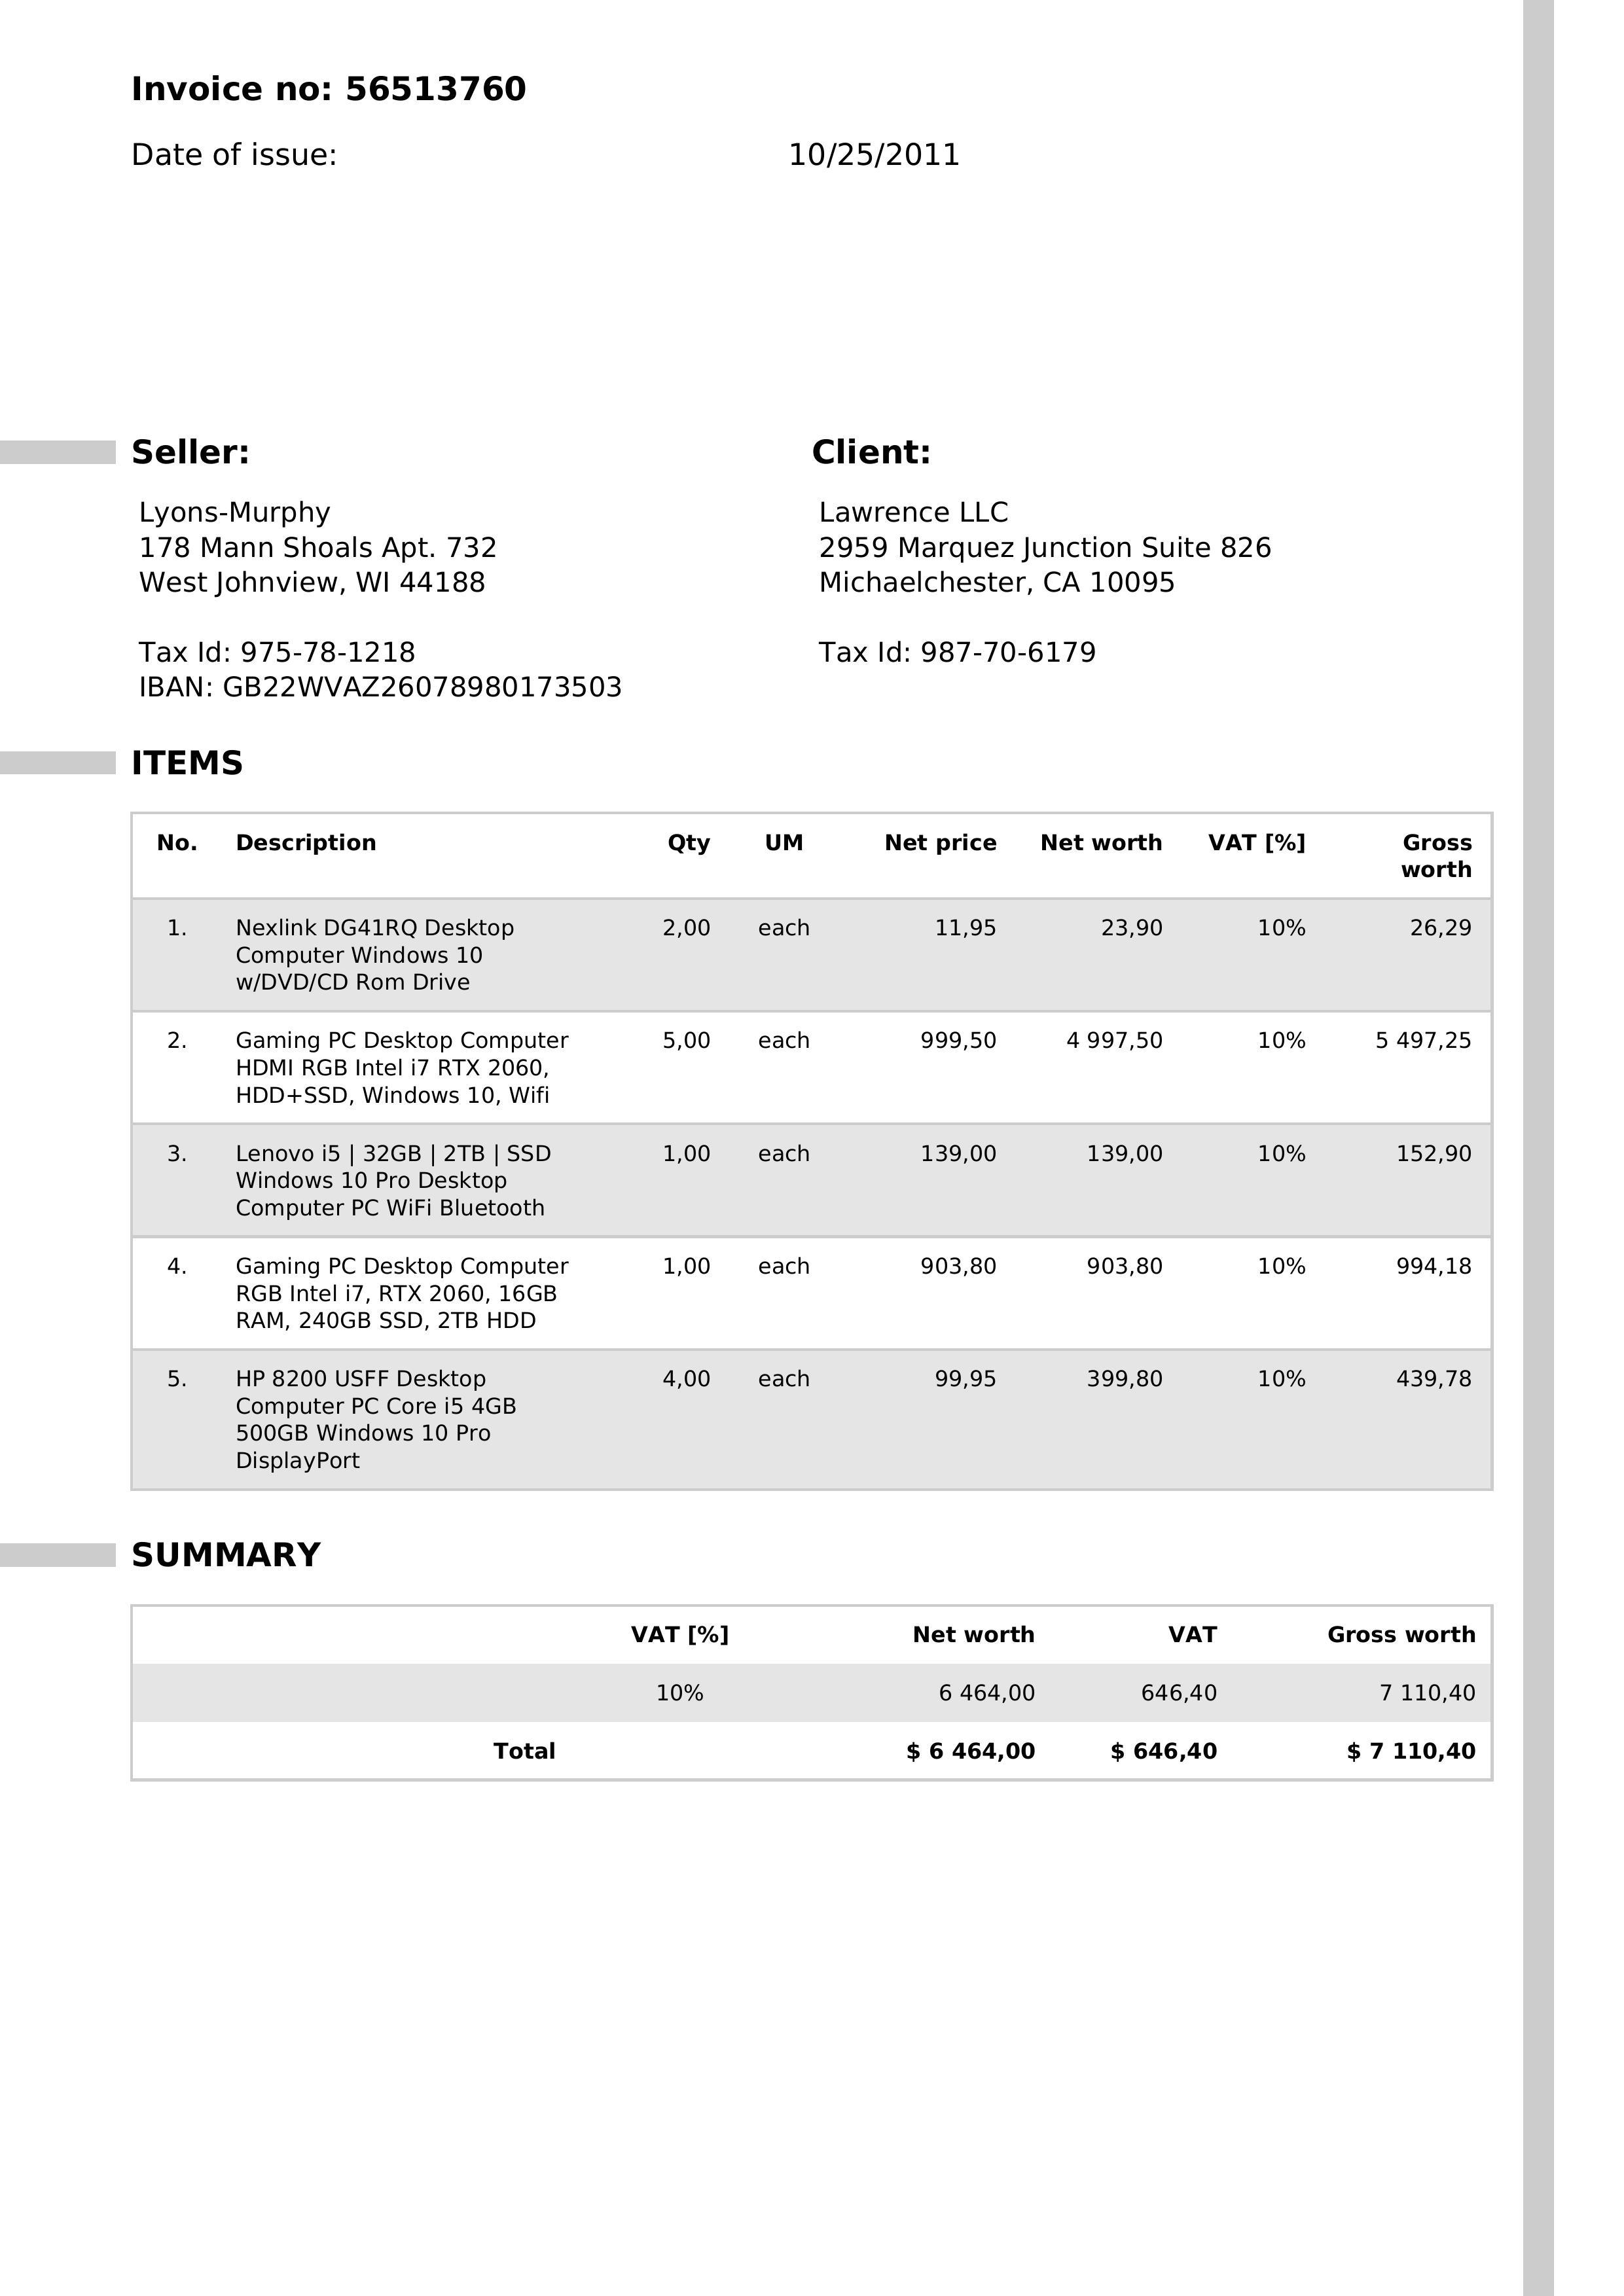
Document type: Invoice